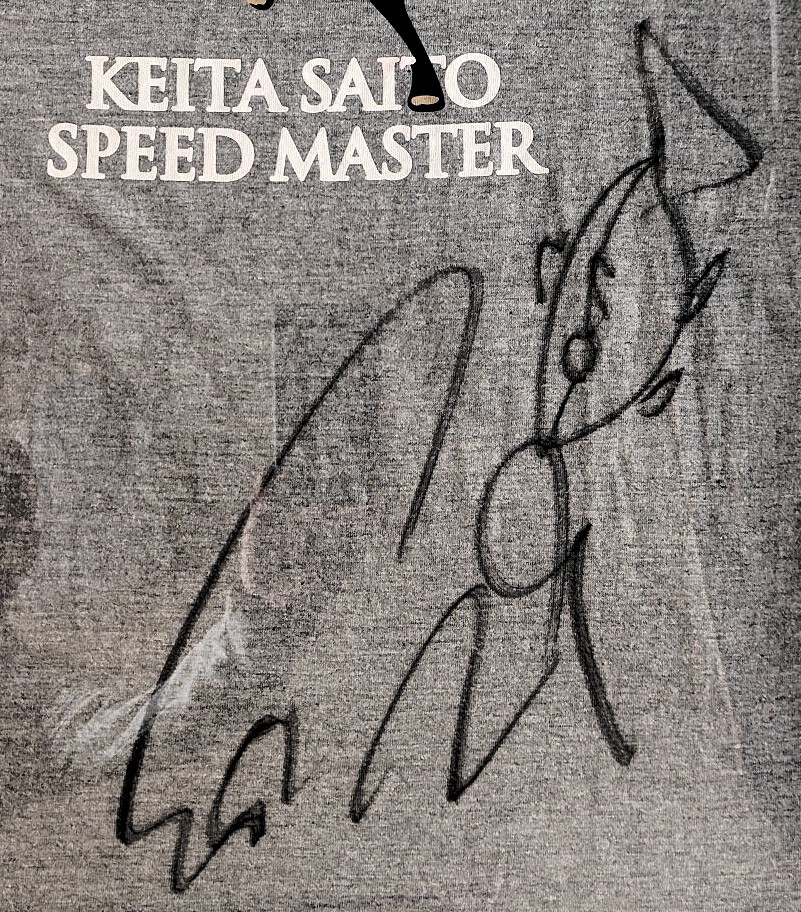
Signature of: keita saito